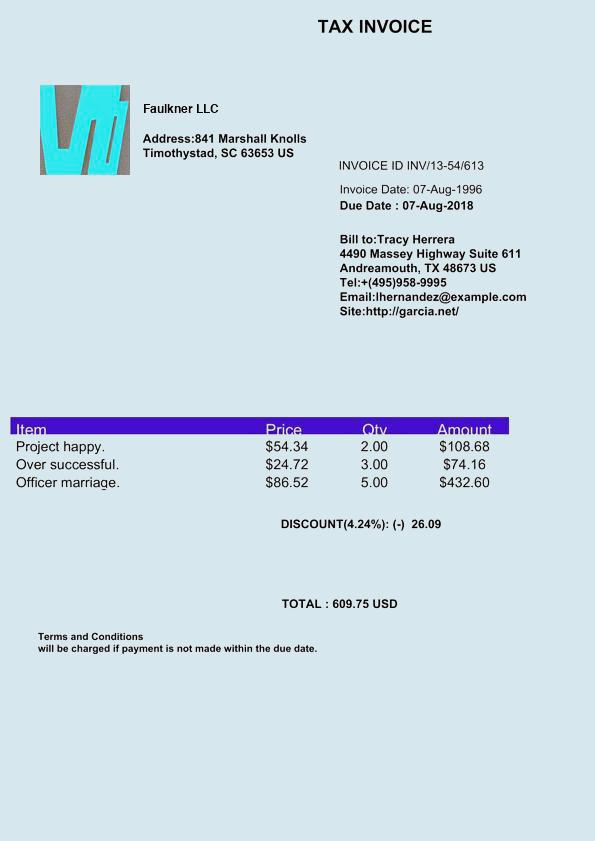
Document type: Invoice